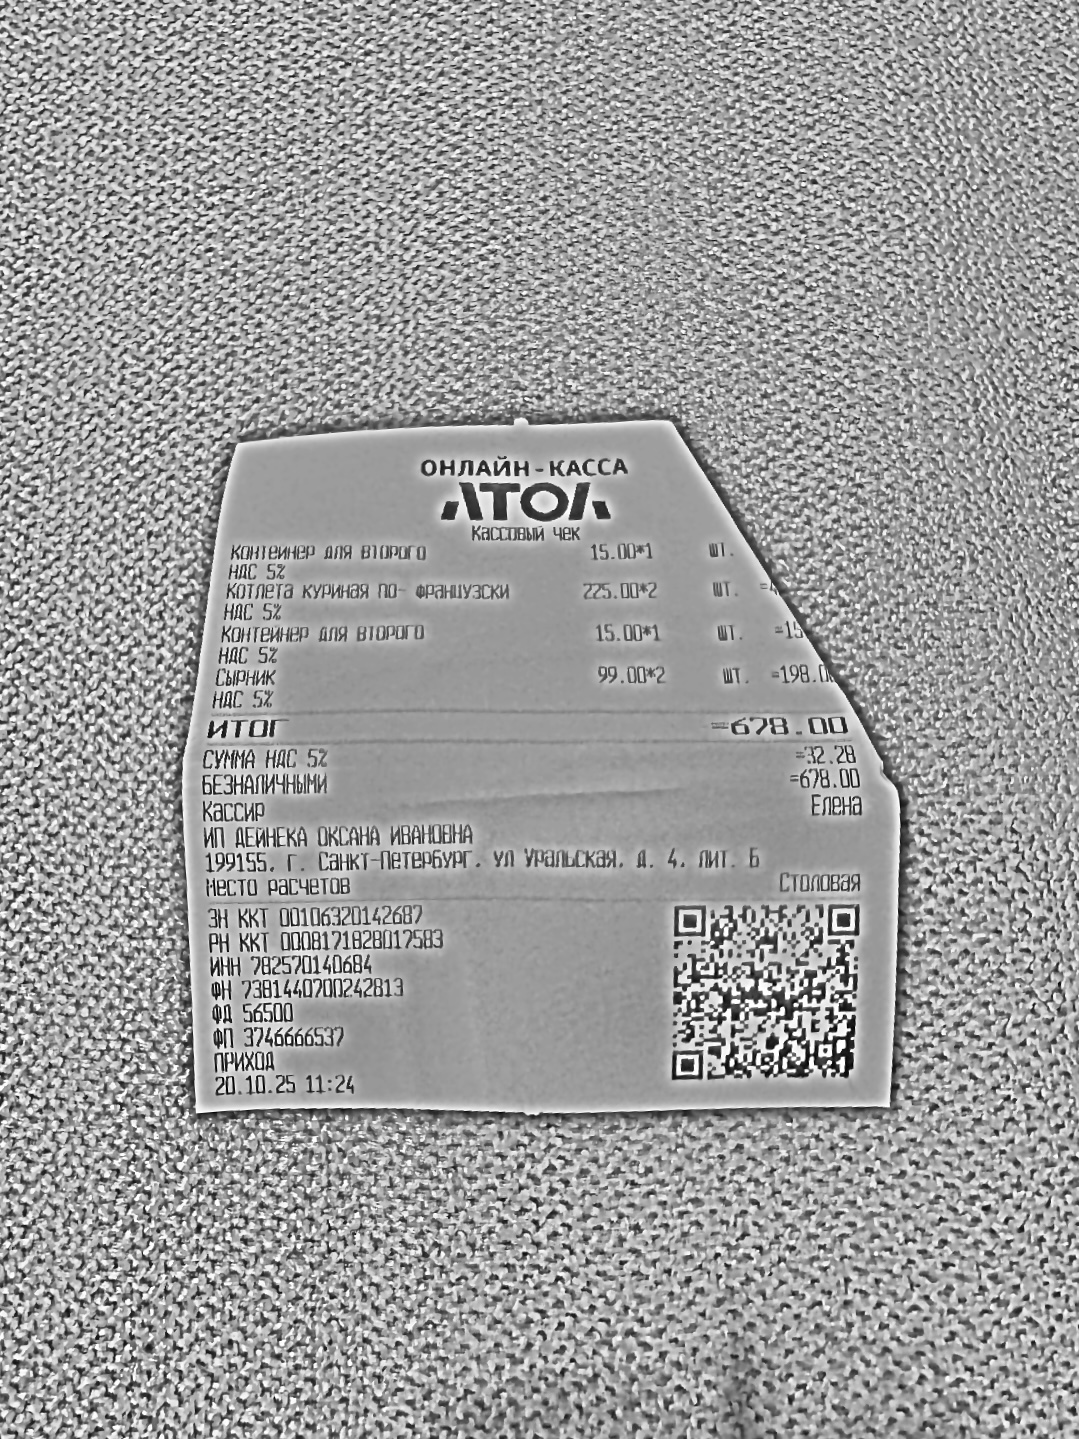
Продавец: ИП ДЕЙНЕКА ОКСАНА ИВАНОВНА
ИНН: 782570140684
Дата: 20.10.25
Товары: КОНТЕЙНЕР ДЛЯ ВТОРОГО; КОТЛЕТА КУРИНАЯ ПО-ФРАНЦУЗСКИ; КОНТЕЙНЕР ДЛЯ ВТОРОГО; СЫРНИК
Количество: 1; 2; 1; 2
Цена: 15.00; 225.00; 15.00; 99.00
Сумма: 15.00; 450.00; 15.00; 198.00
Итого: 678.00